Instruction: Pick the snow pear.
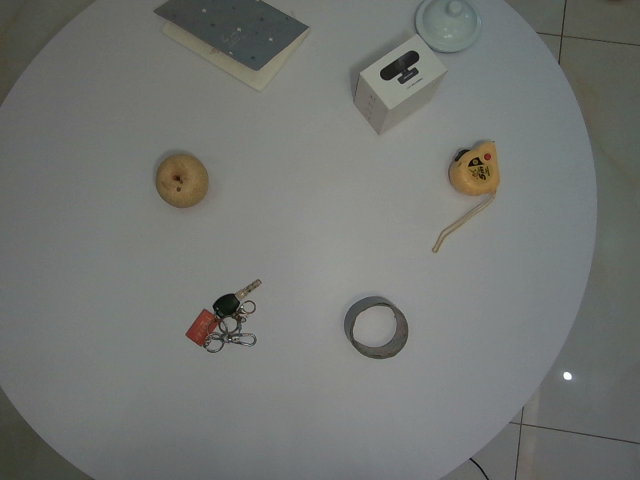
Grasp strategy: vertical